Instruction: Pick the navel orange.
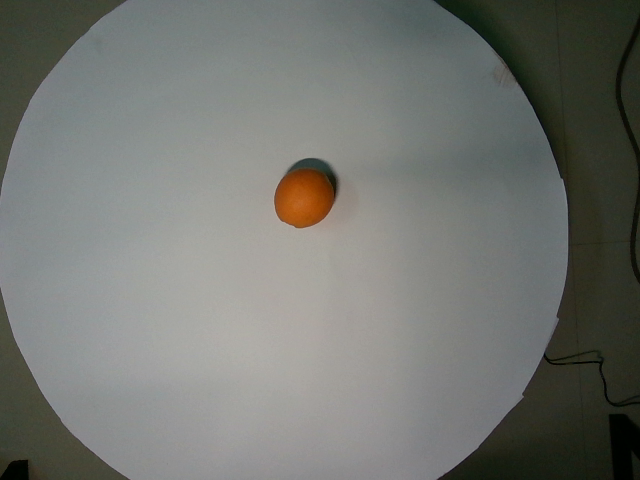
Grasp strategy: vertical